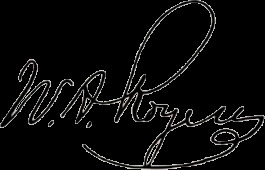
Signature of: william augustus rogers